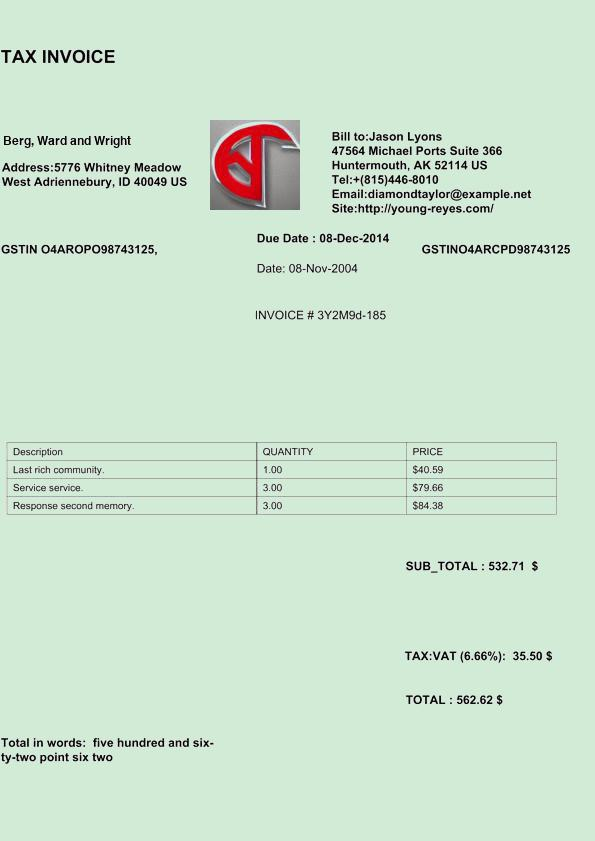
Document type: Invoice